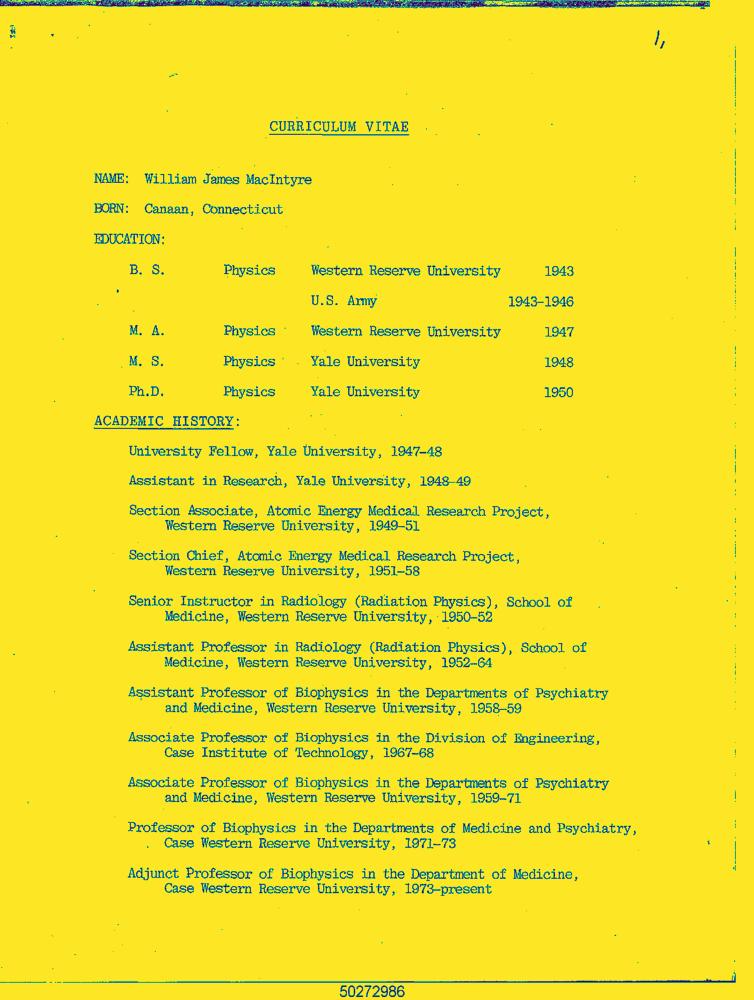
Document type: Resume-Doc